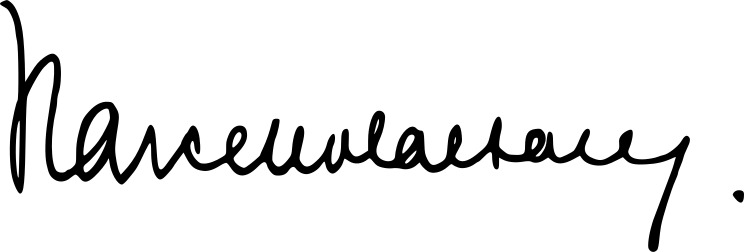
Signature of: marcelo caetano